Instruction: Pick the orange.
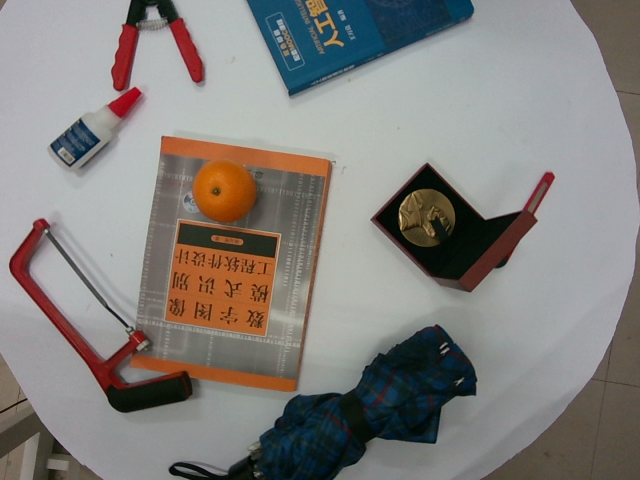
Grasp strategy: vertical